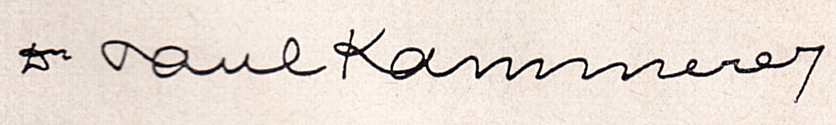
Signature of: paul kammerer